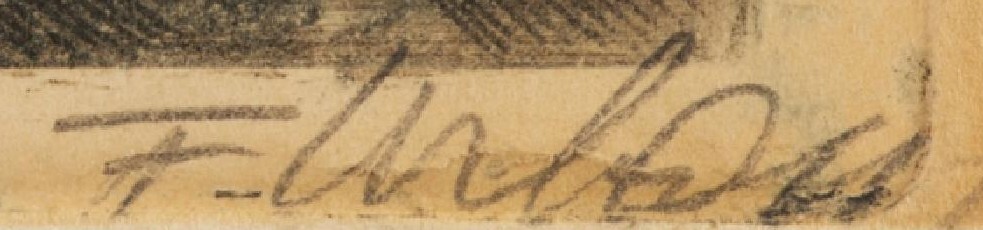
Signature of: františek urban